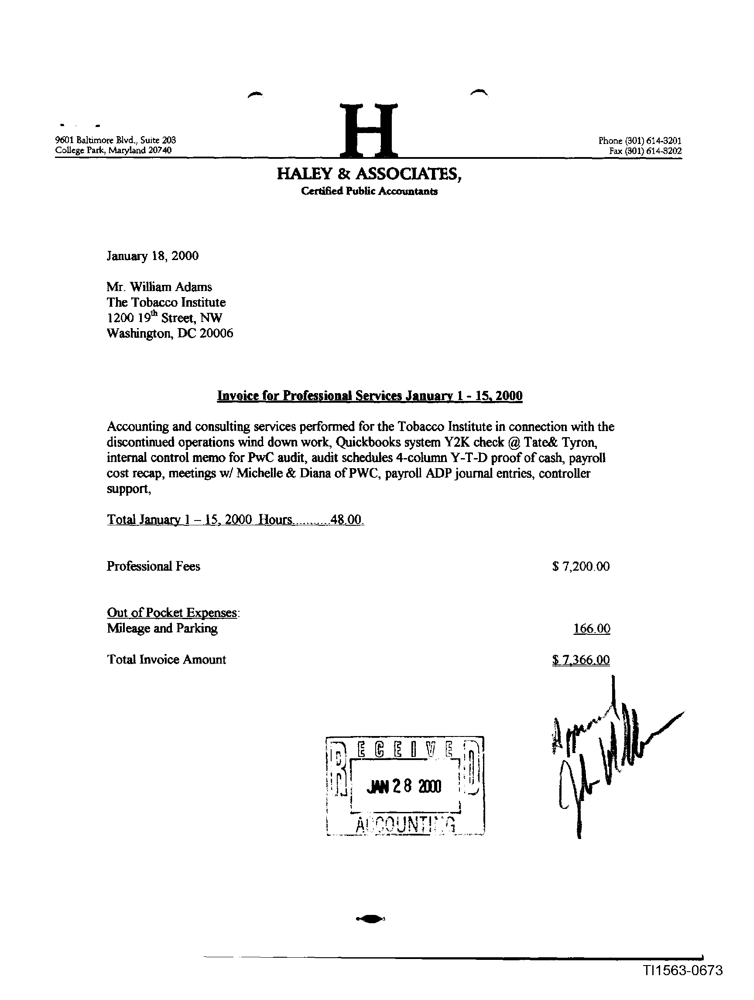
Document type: Invoice